Question: What is the assessed value of the property as noted in the document?
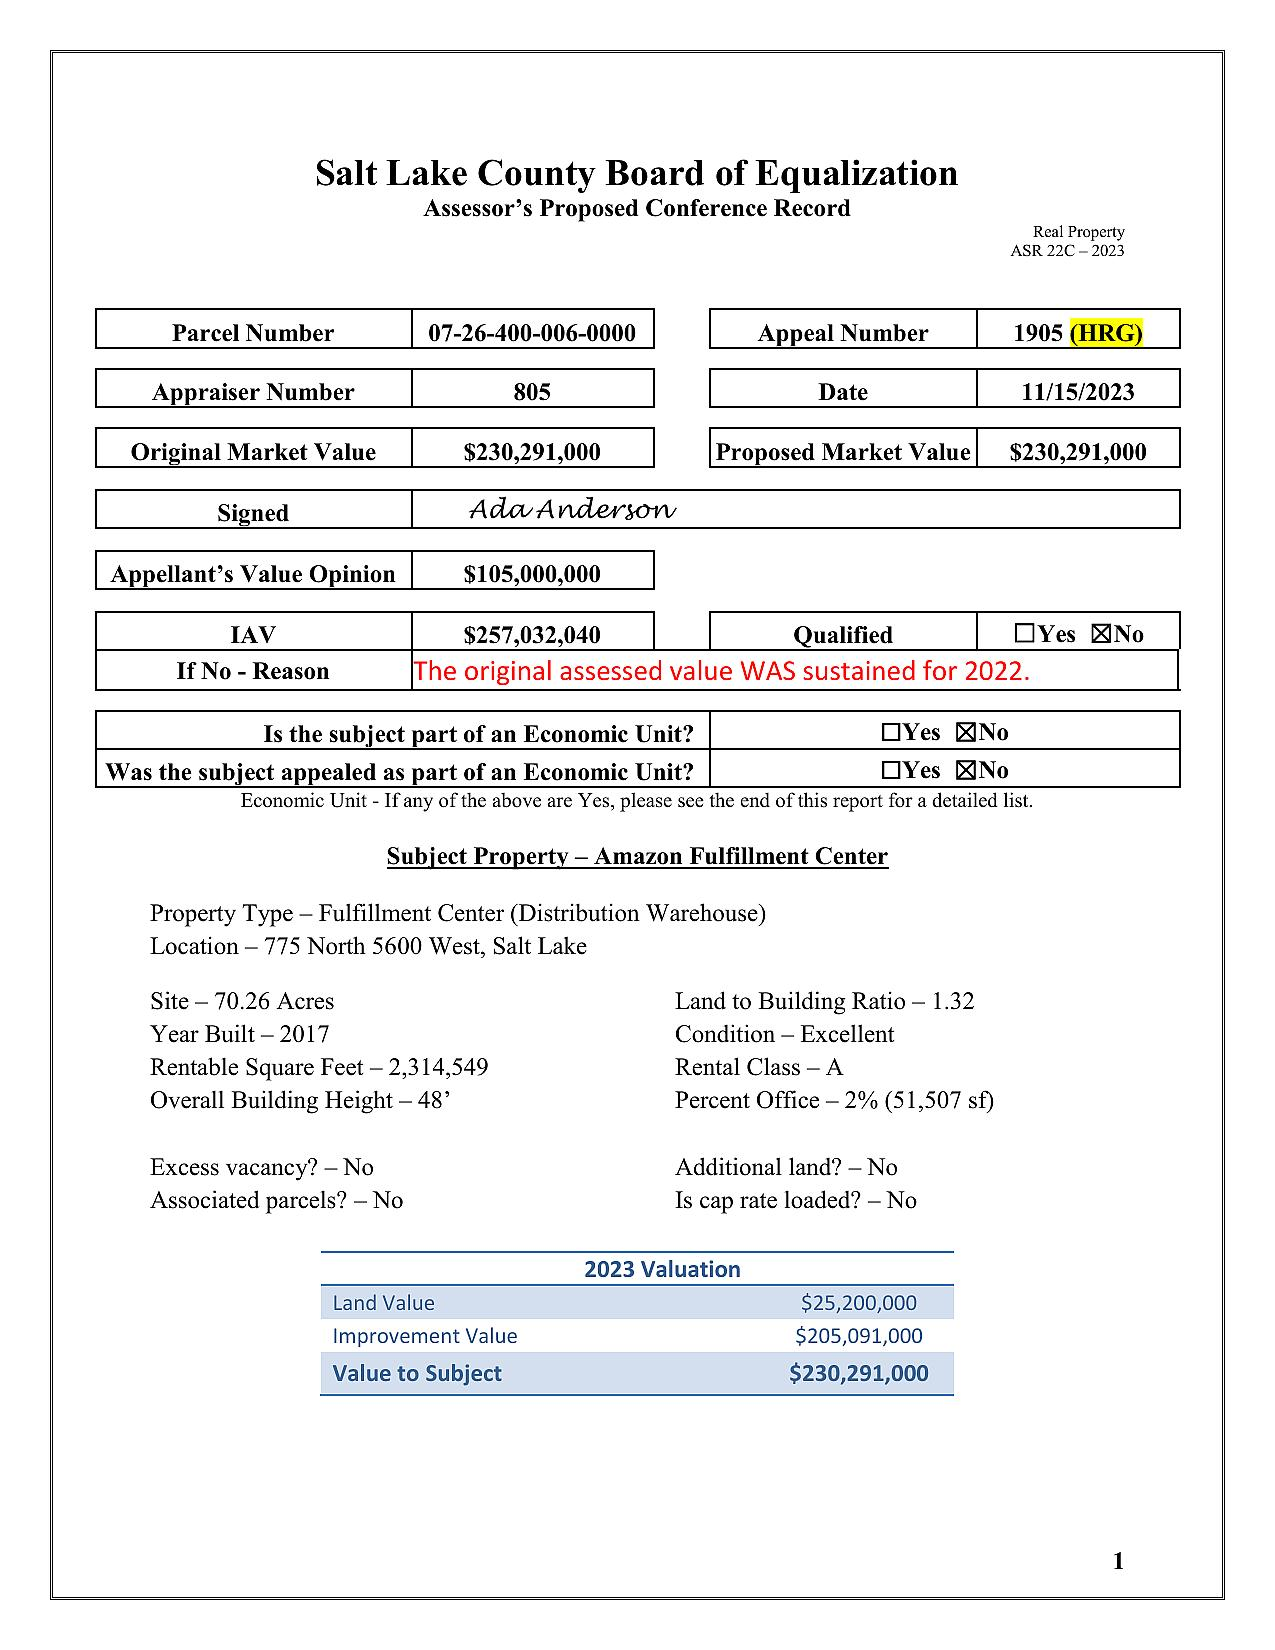
Answer: "$257,032,040 "